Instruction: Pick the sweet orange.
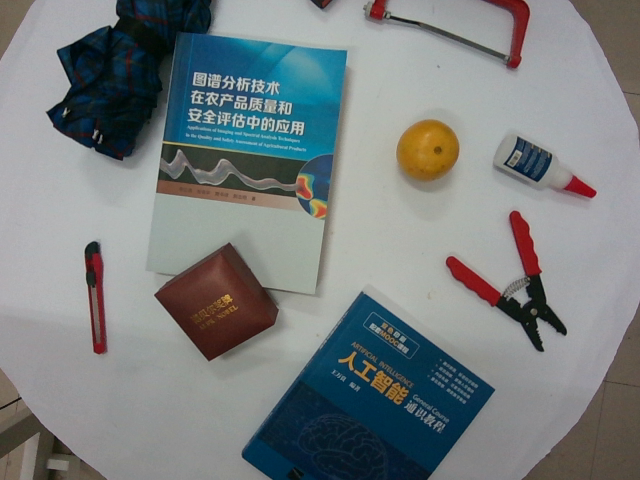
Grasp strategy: vertical